Question: What is the main concern?
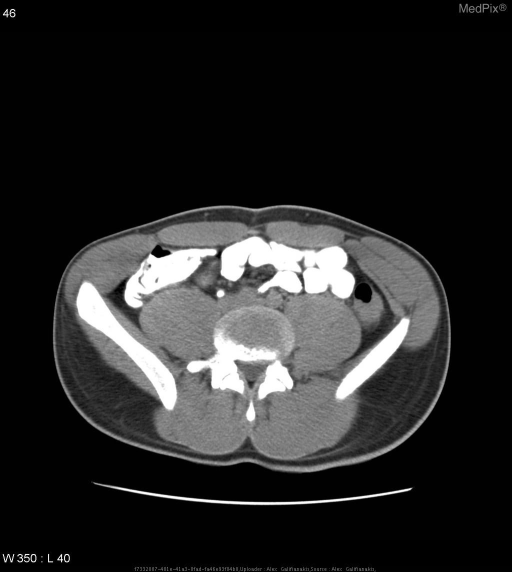
Answer: The findings suggest CT demonstrates homogeneous density of thickened bowel wall with intestinal lumen surrounded by edematous mucosa.  The distal jejunum and terminal ileum were involve.  Intervening segments of bowel were unremarkable.
Subsequent colonoscopy demonstrated nodularity within the terminal ileum.
Small bowel follow through revealed delayed transit time with persistent narrowing and thickening of the distal jejunum and terminal ileum.. CT demonstrates homogeneous density of thickened bowel wall with intestinal lumen surrounded by edematous mucosa.. The patient might have a history of 19 year-old male with epigastric abdominal pain and hematochezia..